Question: What is the suspected problem?
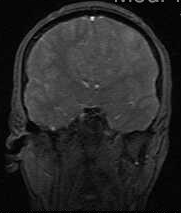
Answer: The findings suggest Large homogeneously enhancing lesion based in the dura of the falx, and pressing on the anterior cerebral hemisphere.  There is rightward mass effect on the falx as well as inferior displacement of the body of the corpus callosum with partial effacement of the third ventricle.  The mass looks extraaxial, but has intraaxial vasogengenic edema in frontal lobes surrounding the mass.. Large homogeneously enhancing lesion based in the dura of the falx, and pressing on the anterior cerebral hemisphere.  There is rightward mass effect on the falx as well as inferior displacement of the body of the corpus callosum with partial effacement of the third ventricle.  The mass looks extraaxial, but has intraaxial vasogengenic edema in frontal lobes surrounding the mass.. The patient might have a history of 21 y.o. man with a new onset seizure and severe headaches..